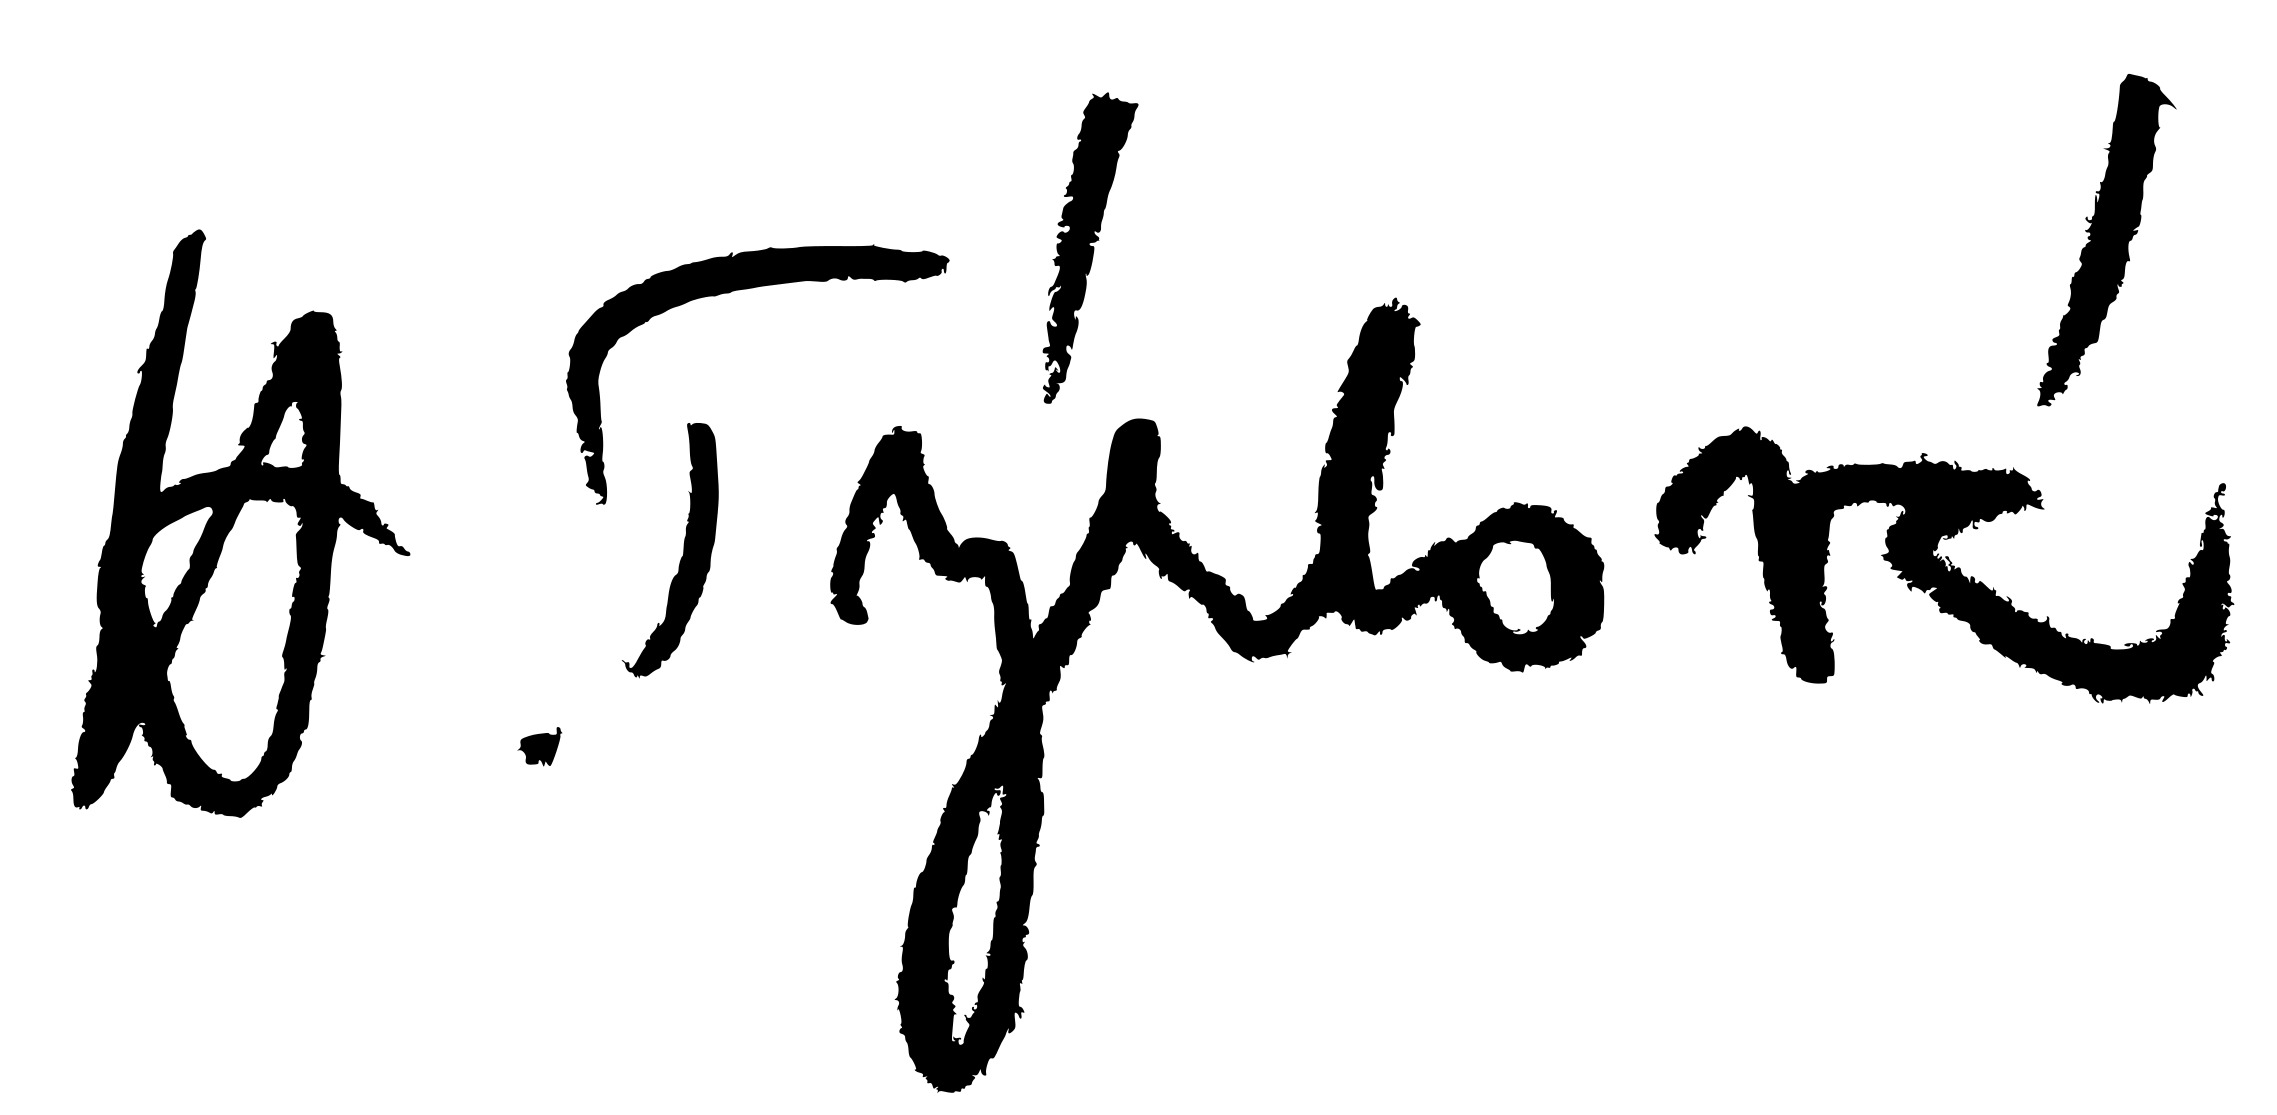
Signature of: hermína týrlová